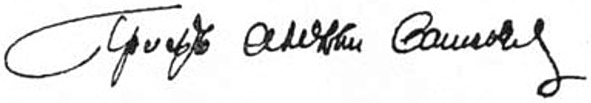
Signature of: alexei vasilev